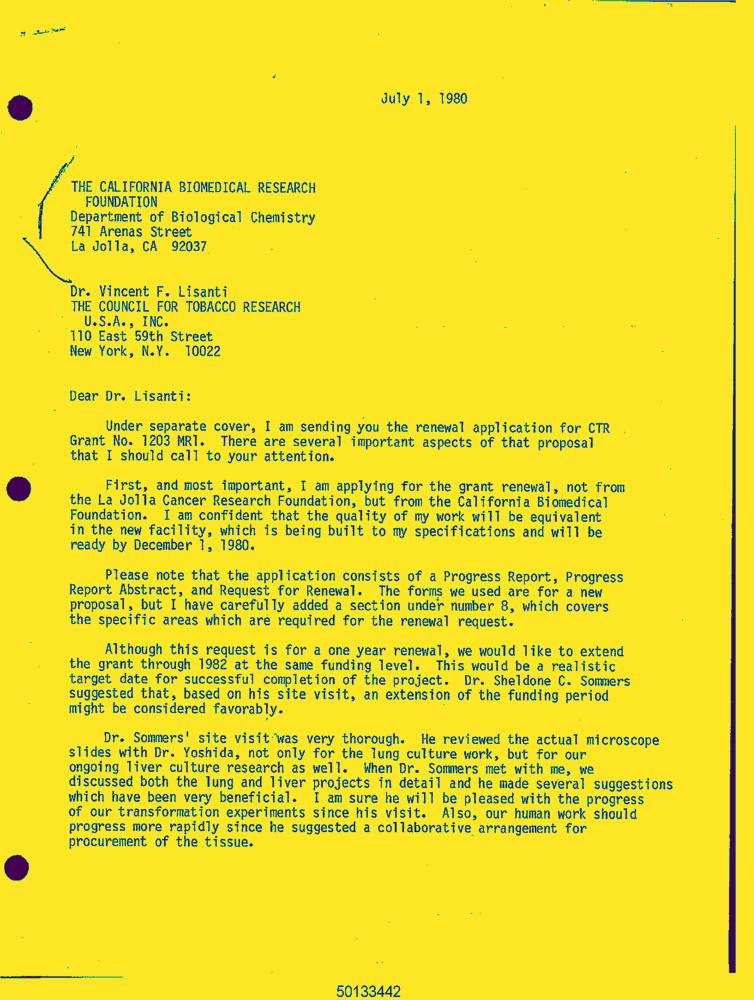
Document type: Letter-Doc